Question: What is the main concern?
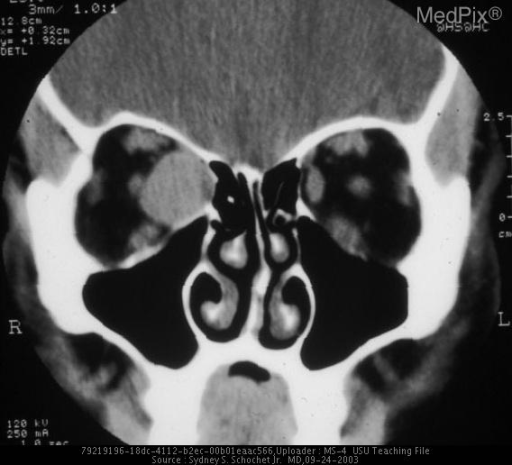
Answer: The findings suggest Fig 1. Non-contrasted axial CT showing mass involving medial aspect of right orbit.

Fig 2. Contrasted coronal CT showing mass involving medial aspect of right orbit including medial rectus muscle.

Fig 3. Histological section showing the neoplasm to be composed of lobules of uniform cells with eosinophilic granular cytoplasm and small oval vesicular to pycnotic nuclei.

Fig 4. The neoplastic cells are stained red with the periodic acid Schiff (PAS) reaction.

Fig 5. The neoplastic cells are stained by an immunoperoxidase technique for S-100.. Contrasted coronal CT showing mass involving medial aspect of right orbit including medial rectus muscle.. The patient might have a history of This 31 year old man presented with intermittent diplopia and slight exophthalmus of the right eye. Examination showed restricted lateral movement of the right eye.  CT showed a mass involving the medial rectus muscle..